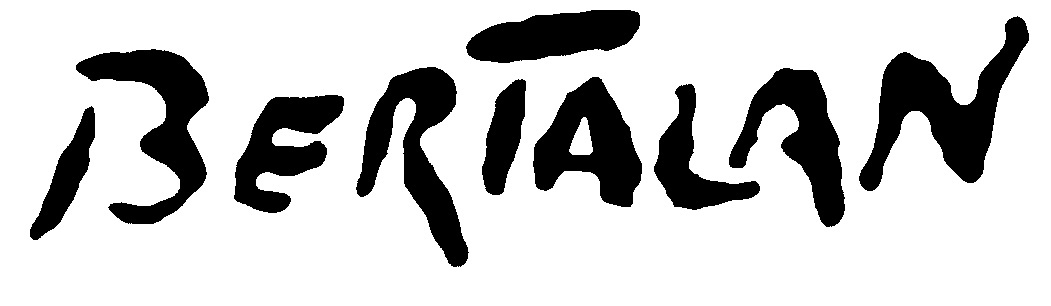
Signature of: albert bertalan